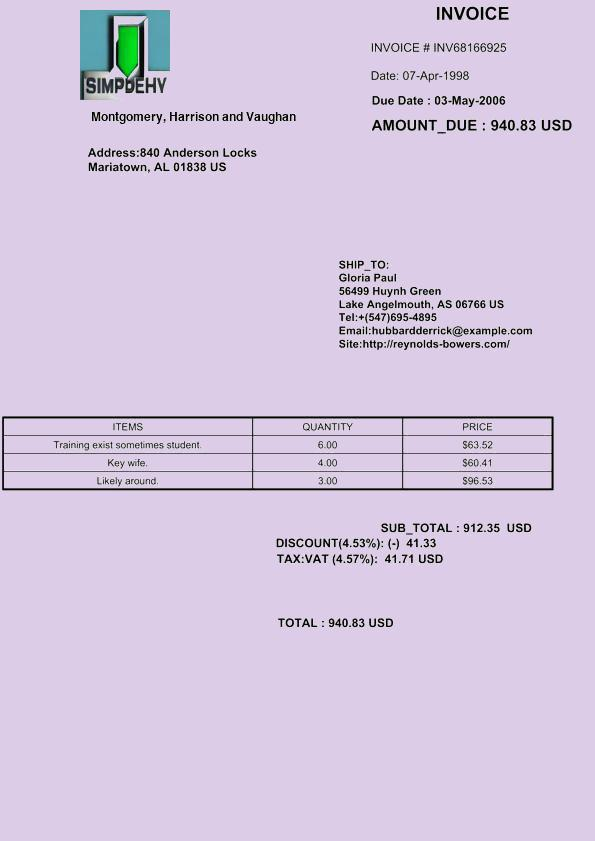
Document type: Invoice